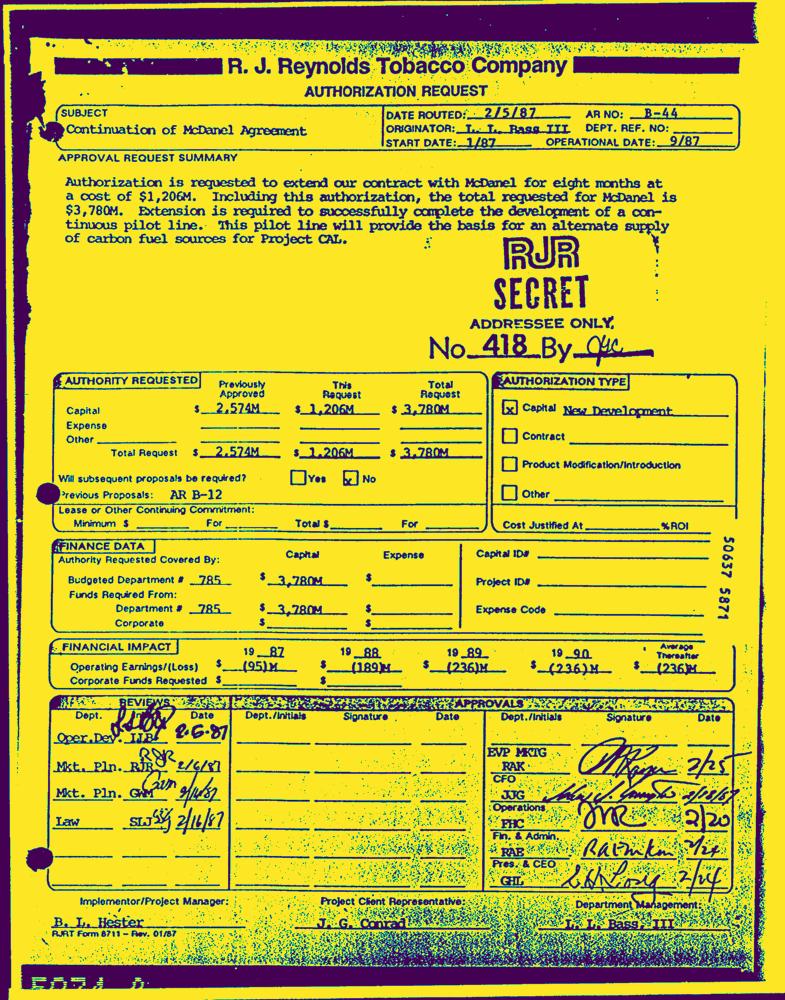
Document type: Invoice-Doc